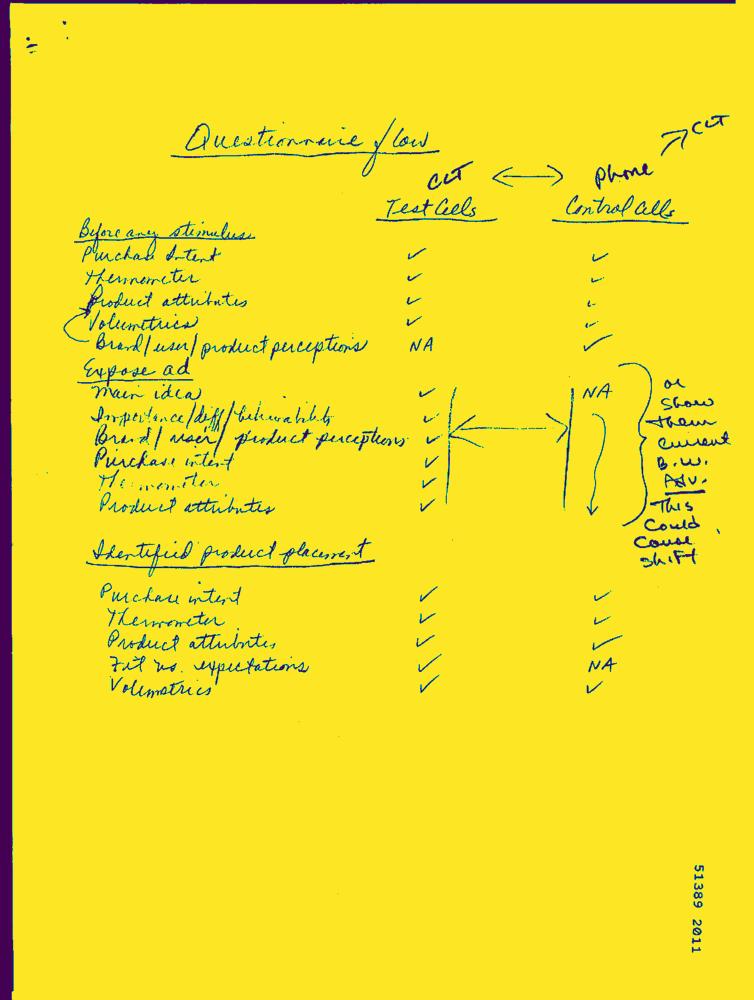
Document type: Hand-Written